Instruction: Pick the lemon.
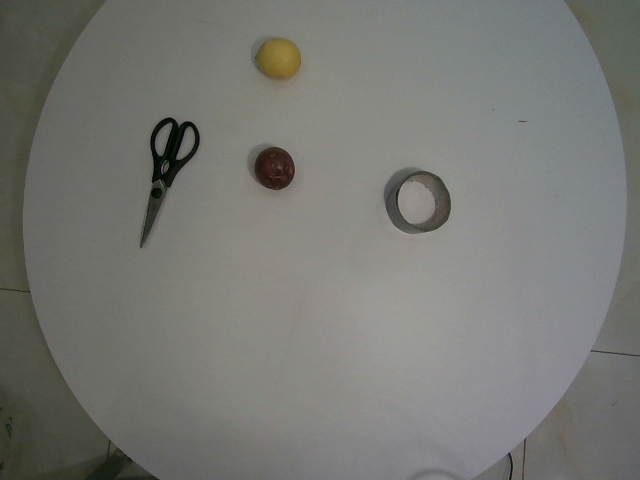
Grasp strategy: vertical